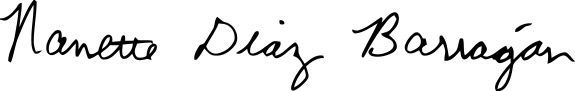
Signature of: nanette barragán